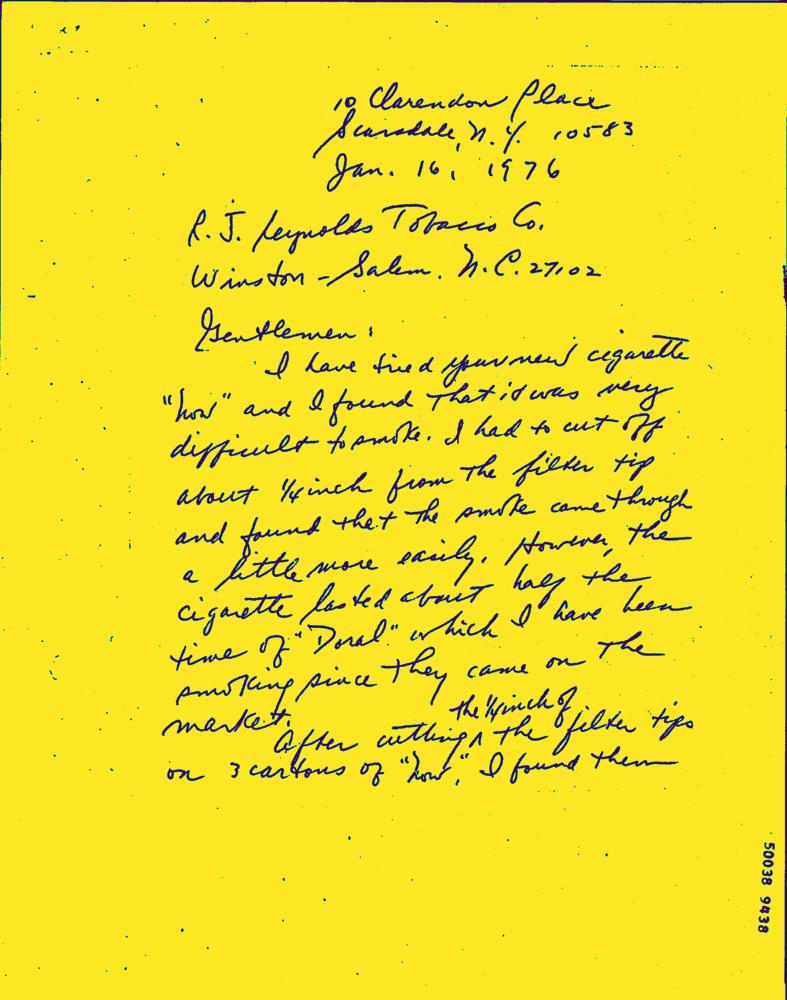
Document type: Hand-Written